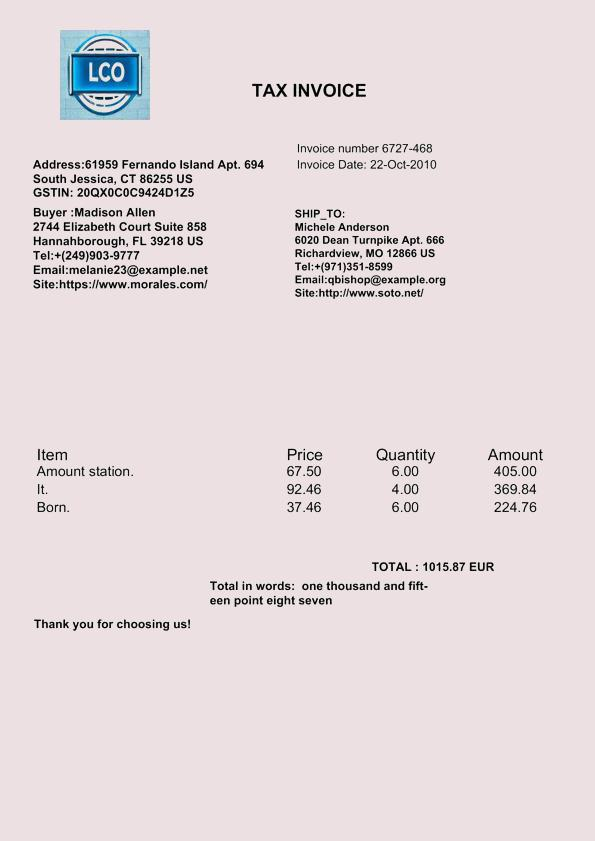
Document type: Invoice